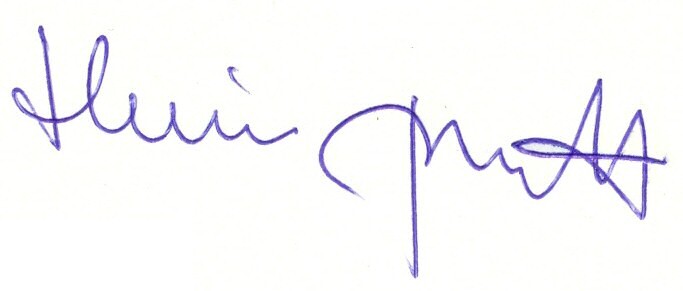
Signature of: heribert prantl